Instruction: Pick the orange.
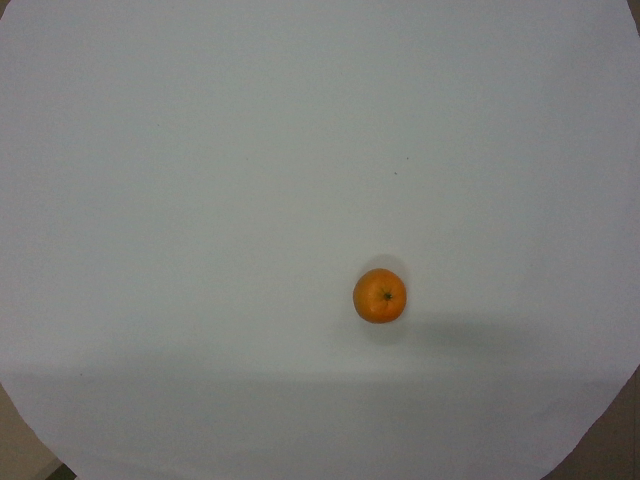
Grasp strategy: vertical